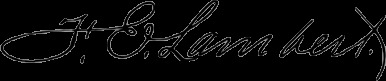
Signature of: francis e lambert